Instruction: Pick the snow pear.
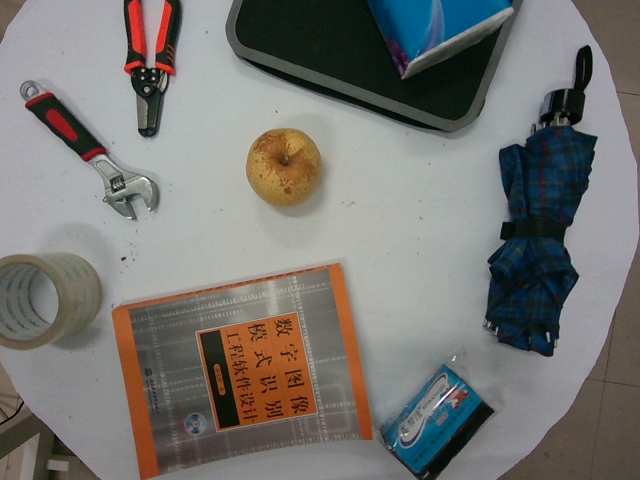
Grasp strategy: vertical